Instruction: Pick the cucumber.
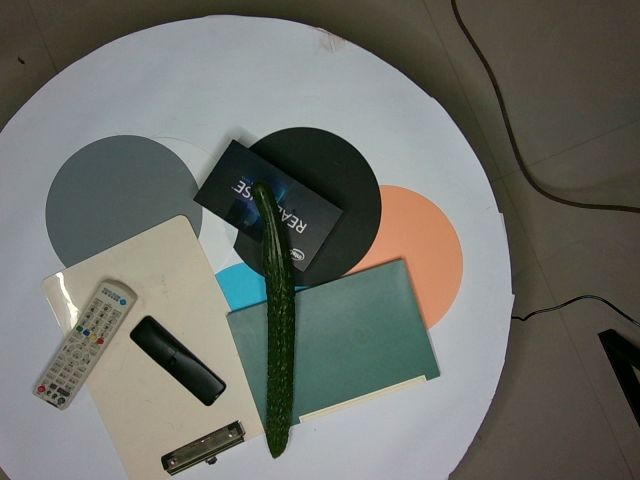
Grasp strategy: vertical